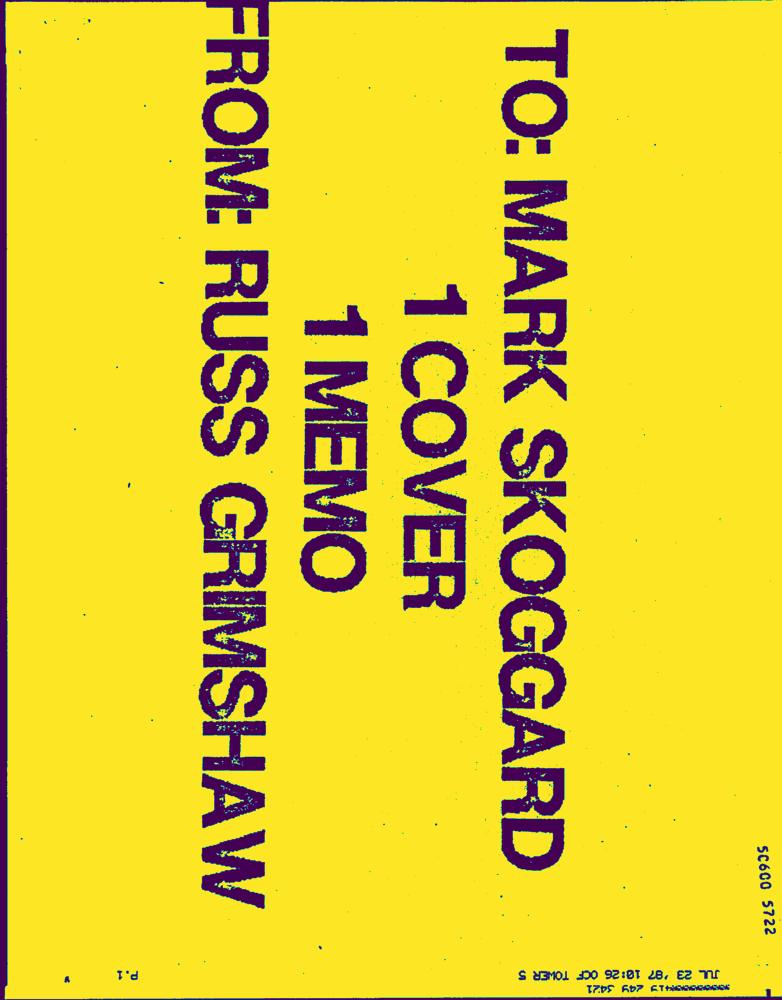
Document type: Invoice-Doc